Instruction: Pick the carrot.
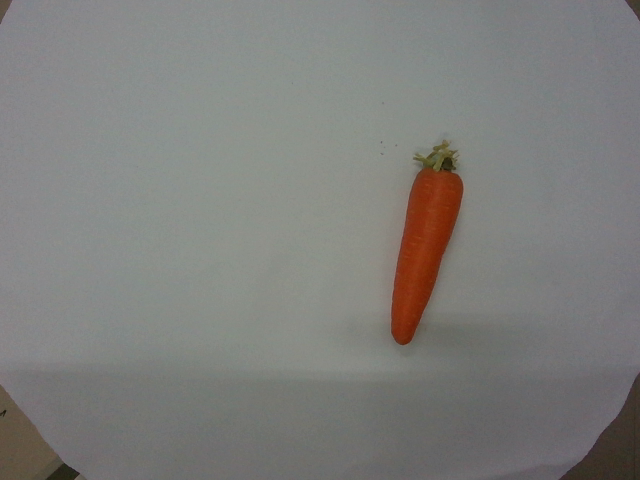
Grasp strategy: vertical